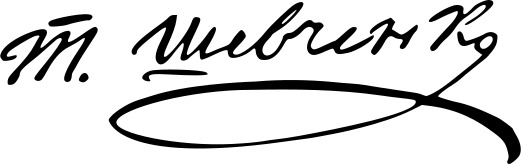
Signature of: taras shevchenko